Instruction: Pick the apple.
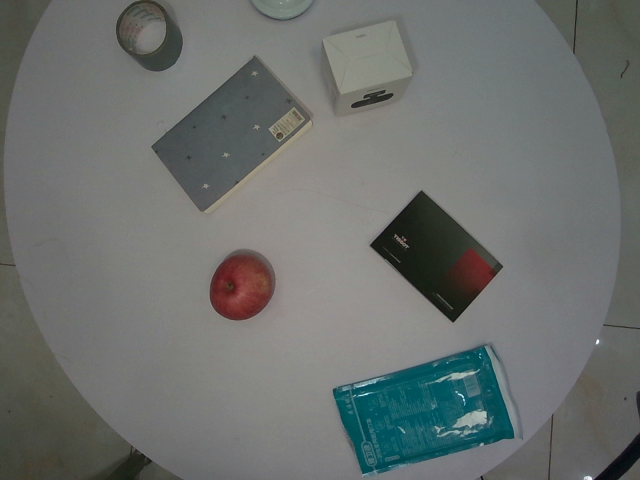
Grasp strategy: vertical